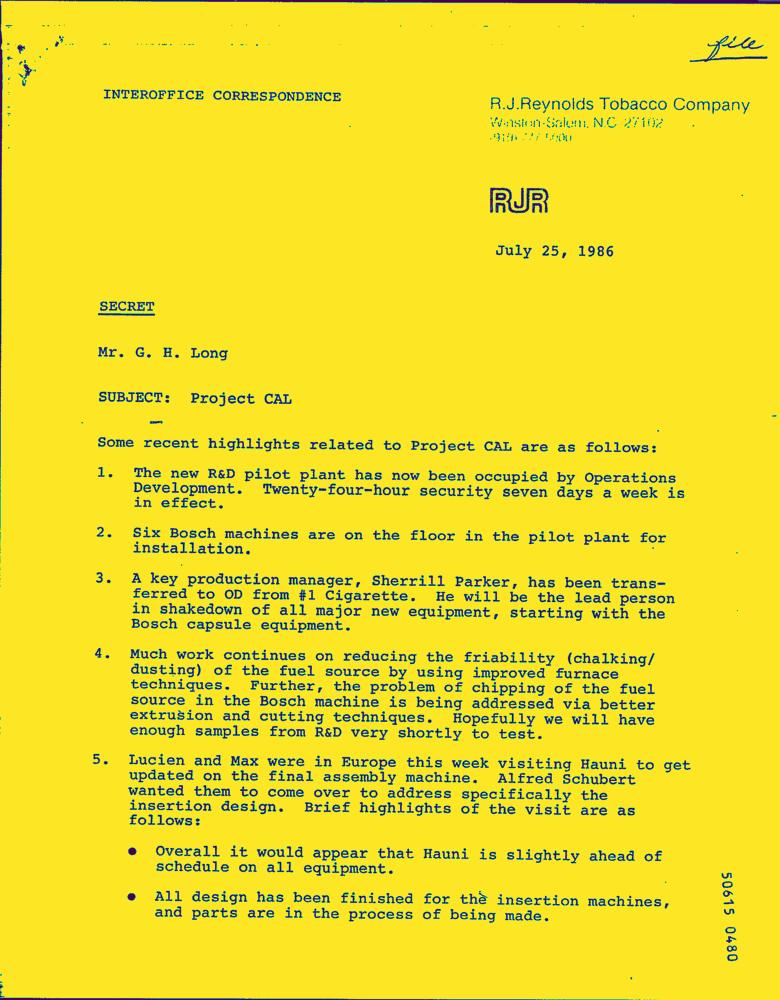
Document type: Letter-Doc